Identify and extract the amount in words, amount in numbers, payee name, cheque date, and bank name from the image.
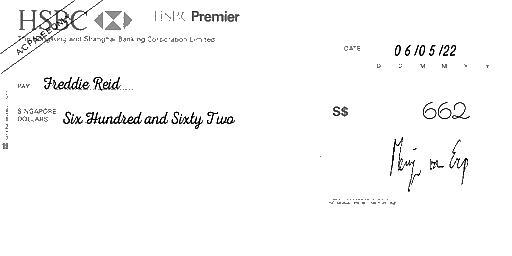
amt_in_words: Six Hundred and Sixty Two
amt_in_figures: 662
payee_name: Freddie Reid
bank_name: HSBC
cheque_date: 06/05/22